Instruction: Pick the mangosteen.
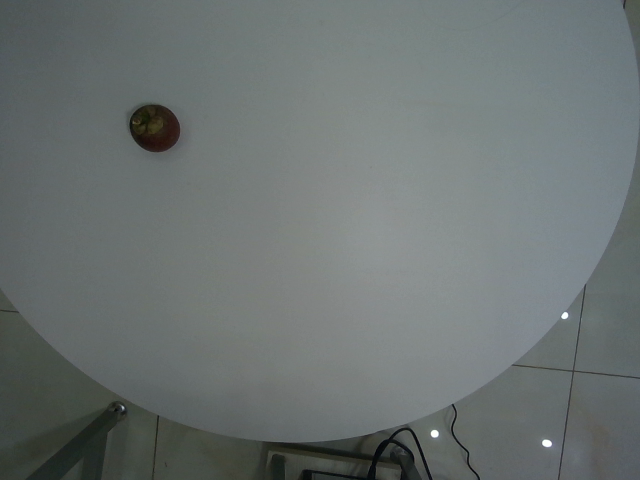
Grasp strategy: vertical